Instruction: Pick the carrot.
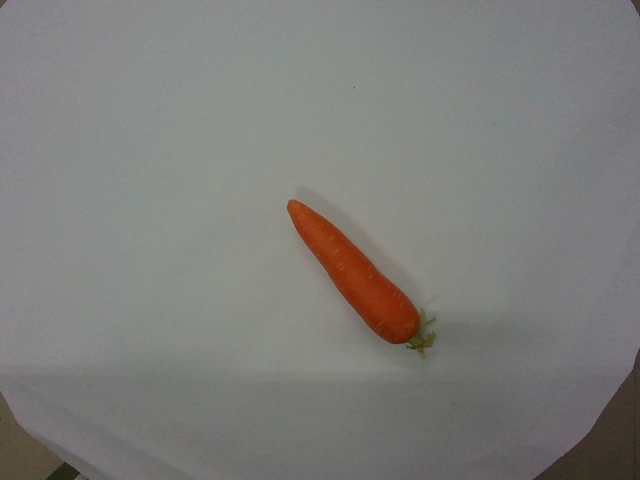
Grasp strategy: vertical